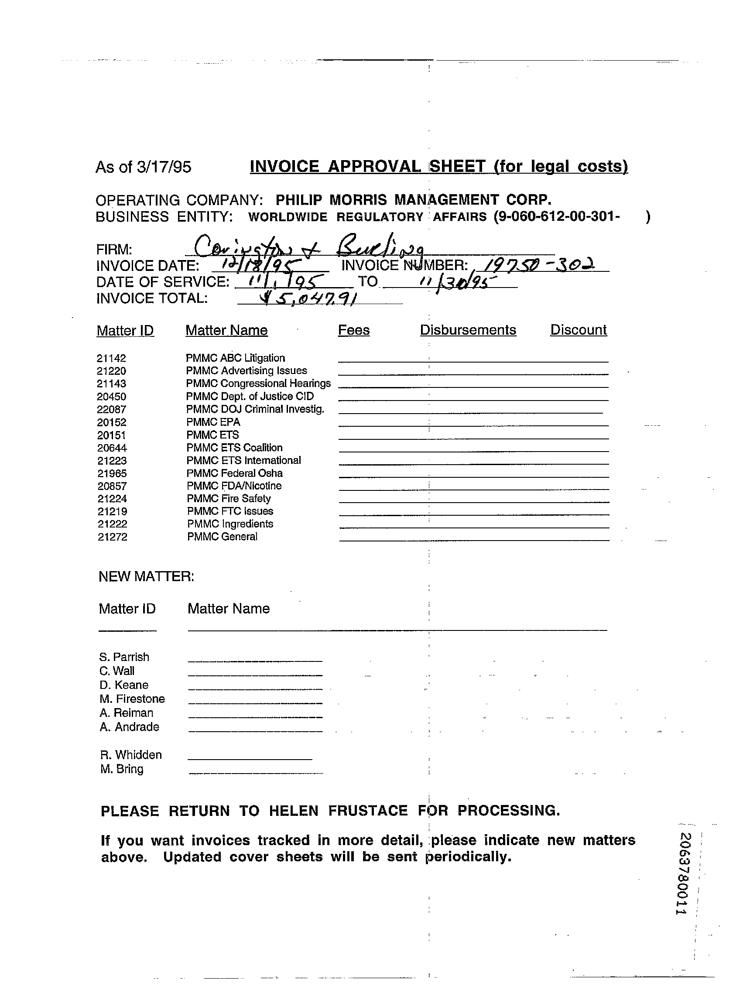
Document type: Invoice